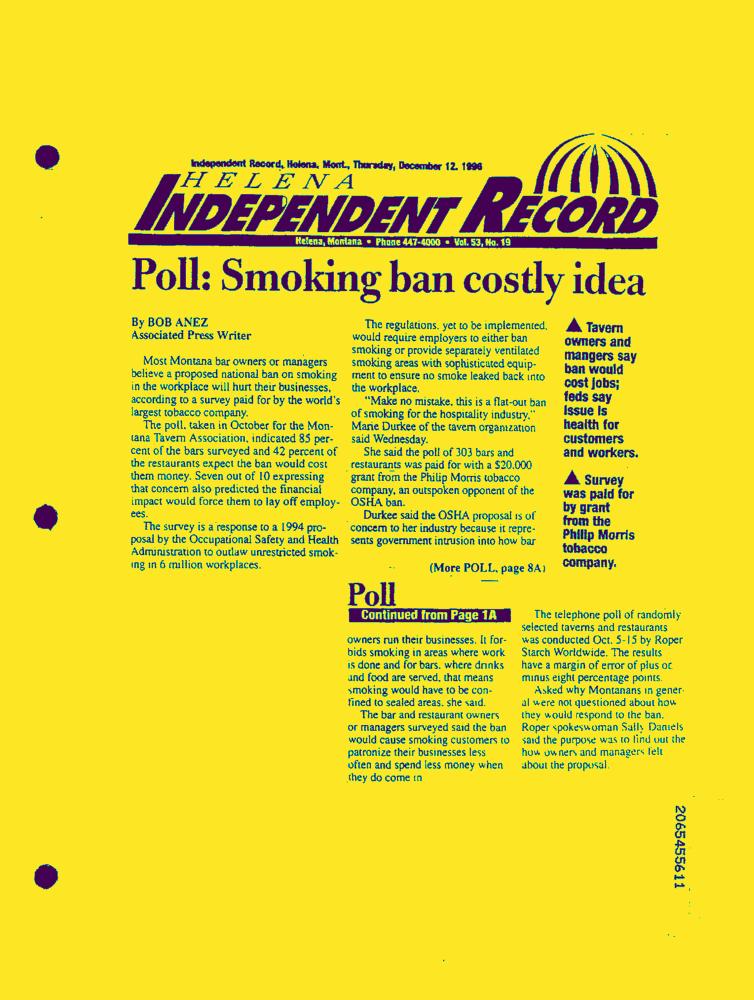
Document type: News-Article